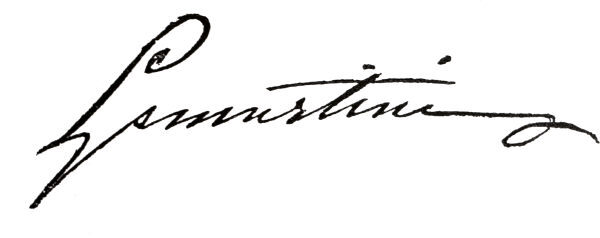
Signature of: alphonse de lamartine